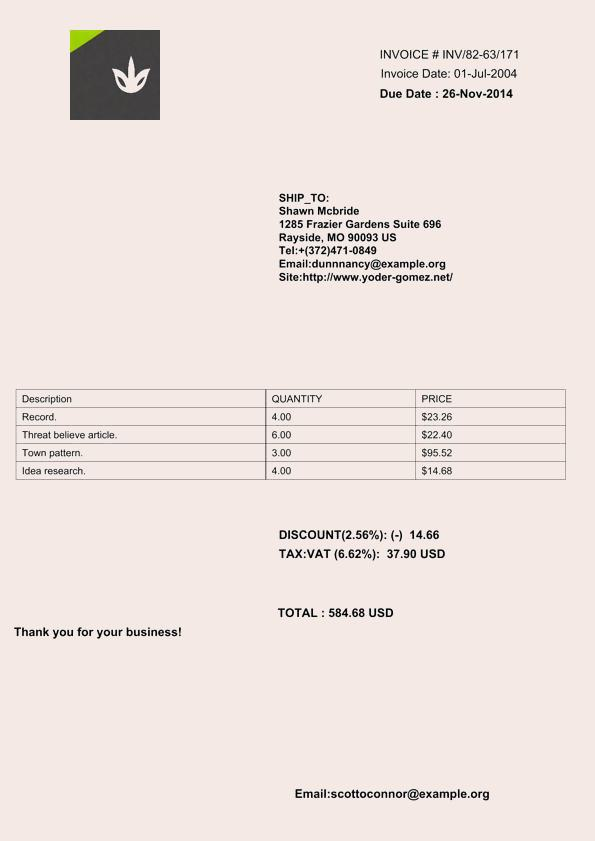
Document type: Invoice